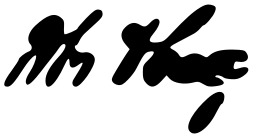
Signature of: sangad chaloryu